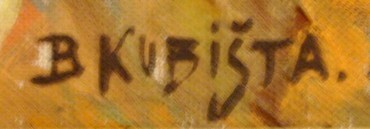
Signature of: bohumil kubišta